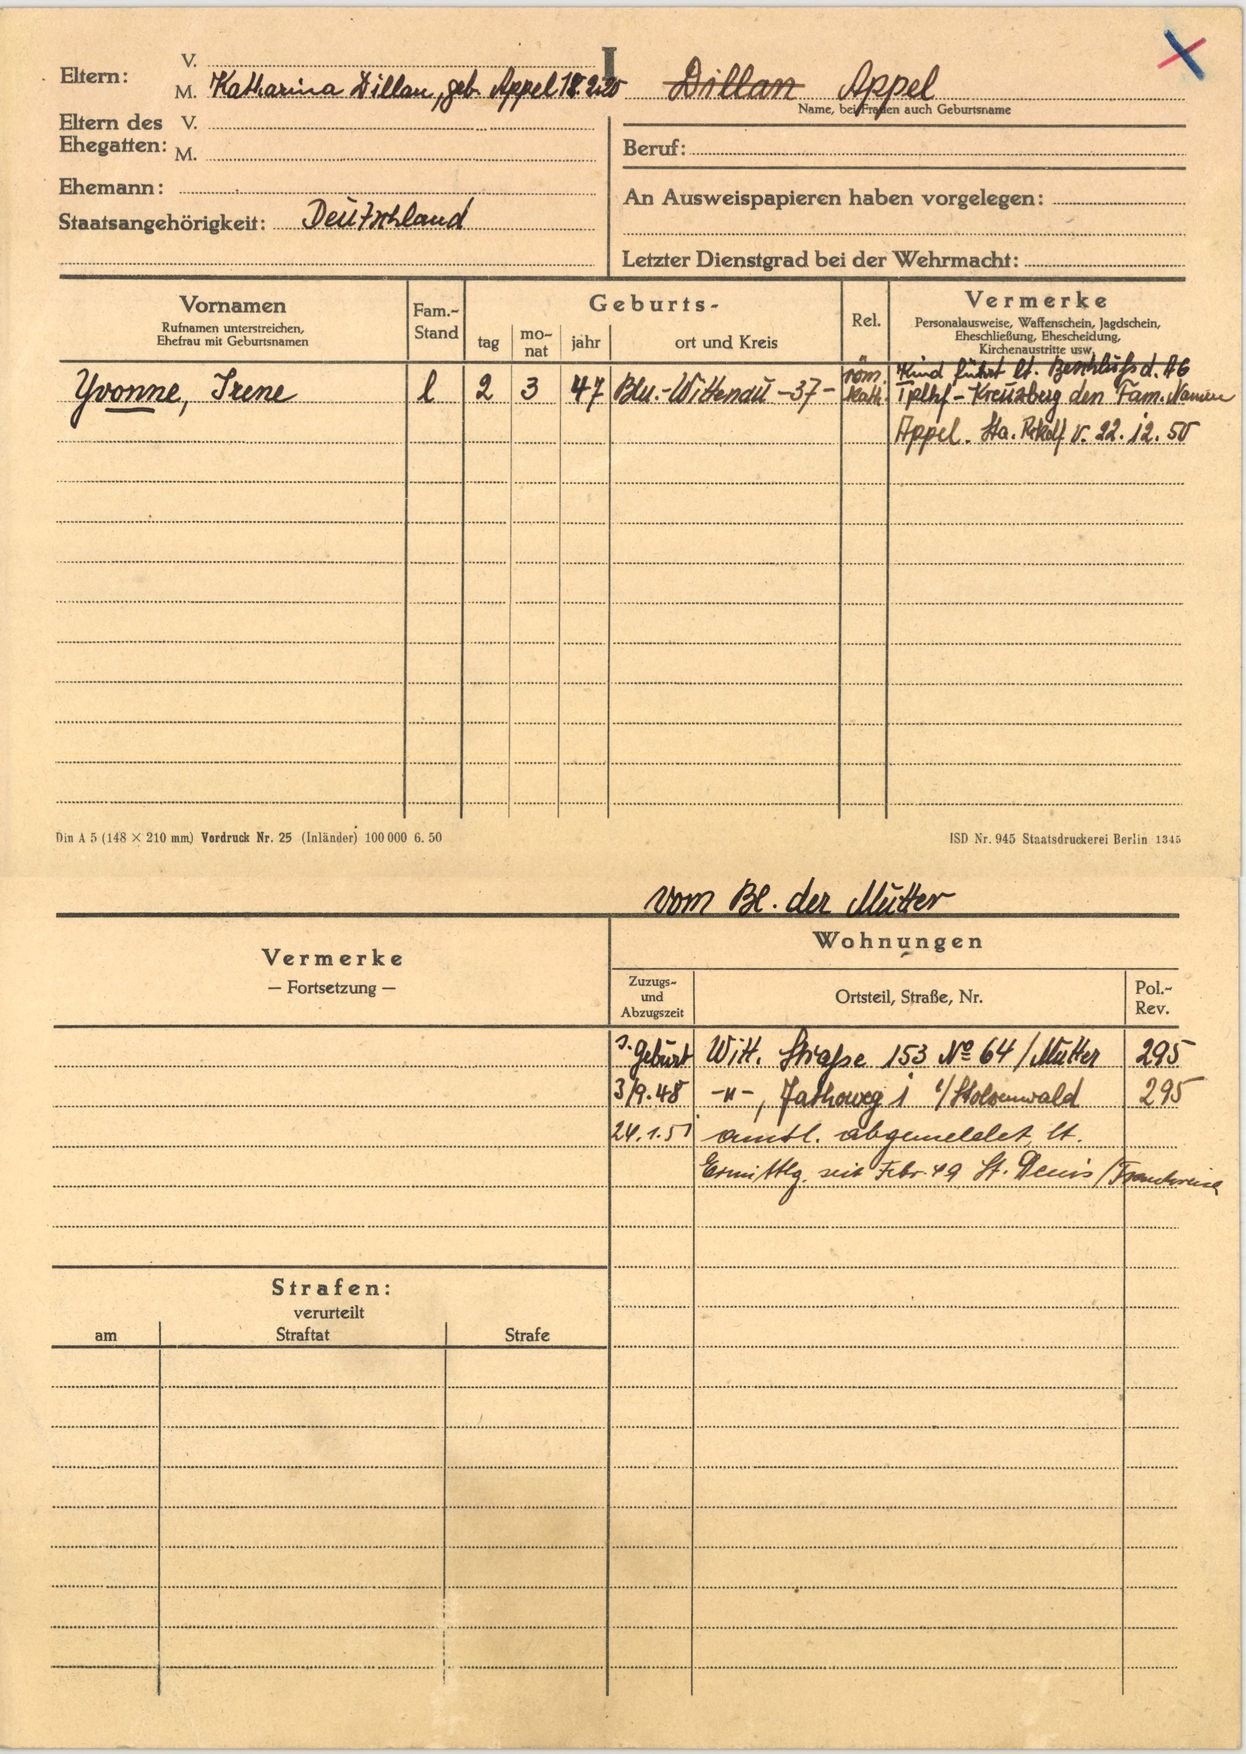
Dillan Appel